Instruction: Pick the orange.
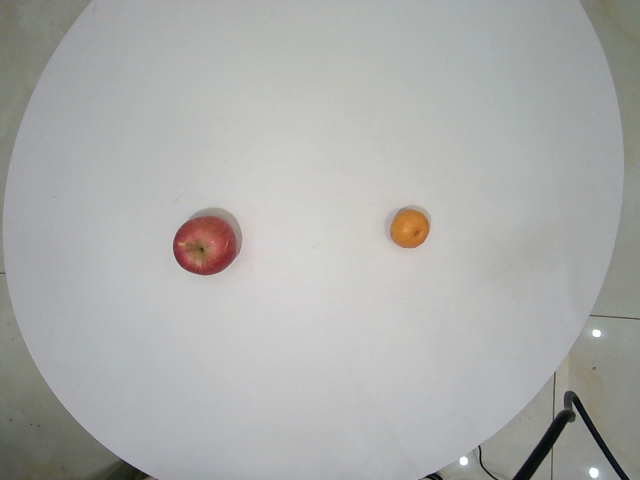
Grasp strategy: vertical